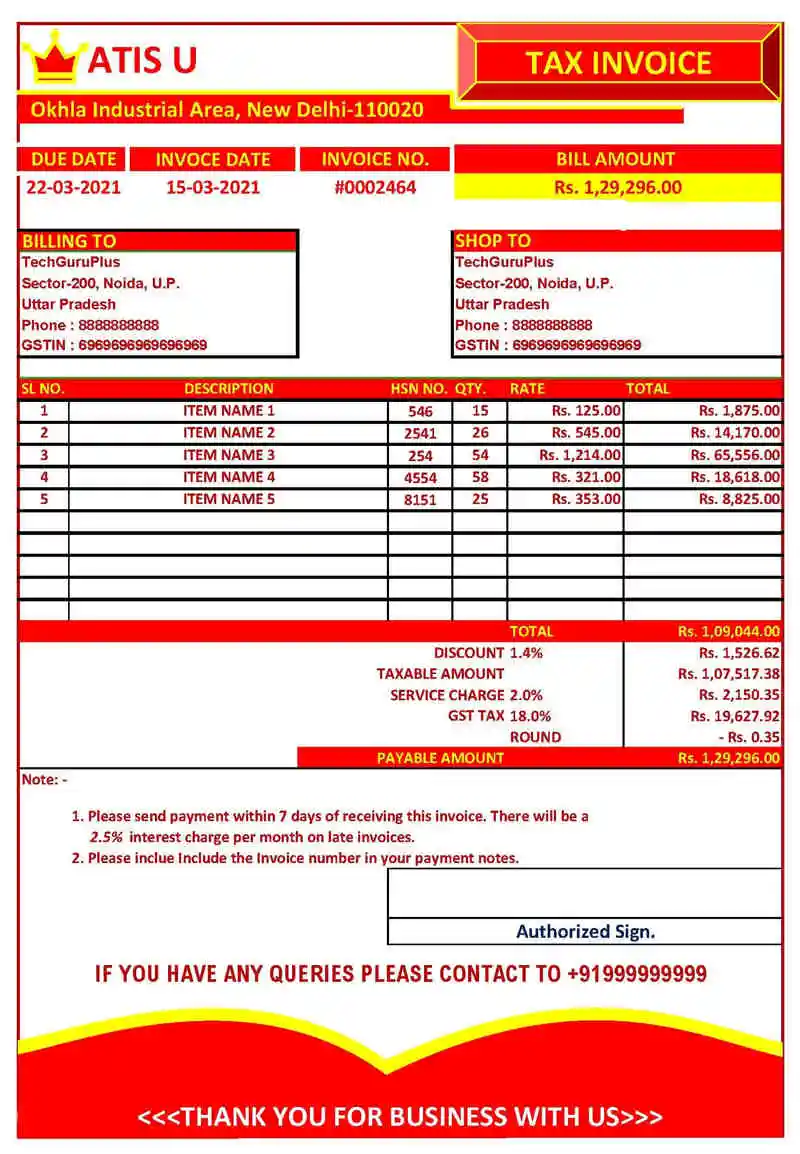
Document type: Invoice